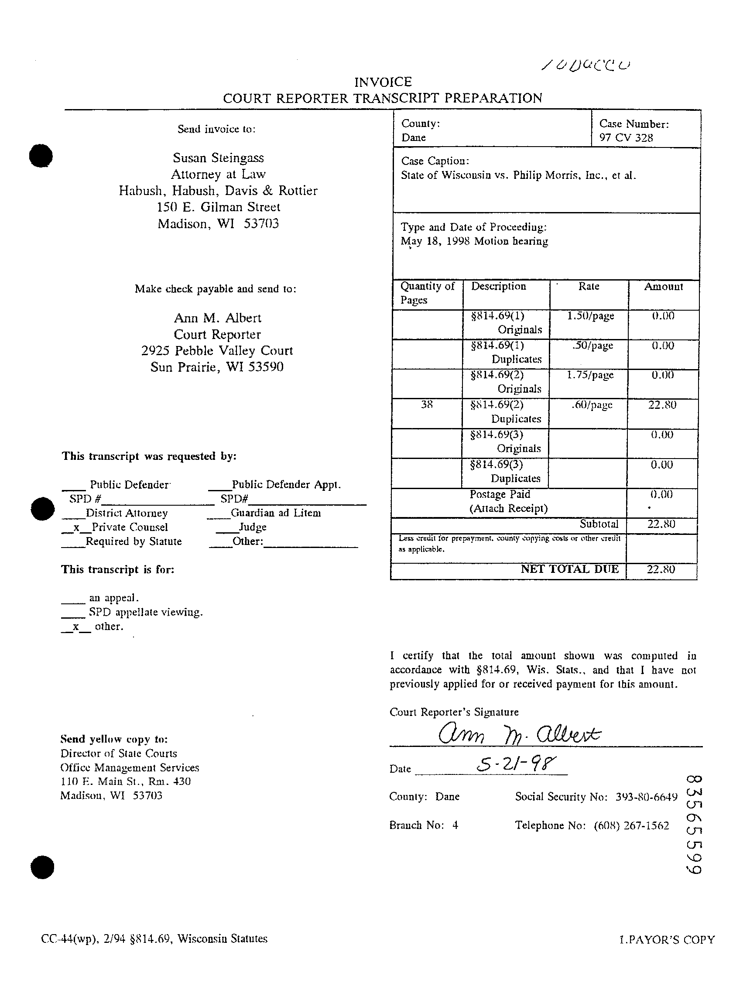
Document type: Invoice